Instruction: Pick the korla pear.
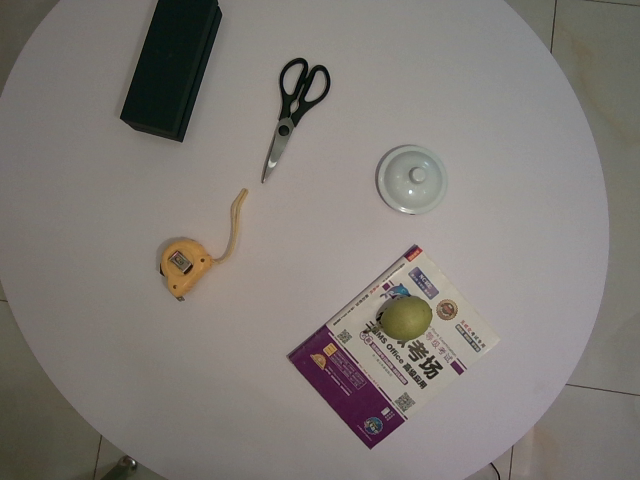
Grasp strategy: vertical